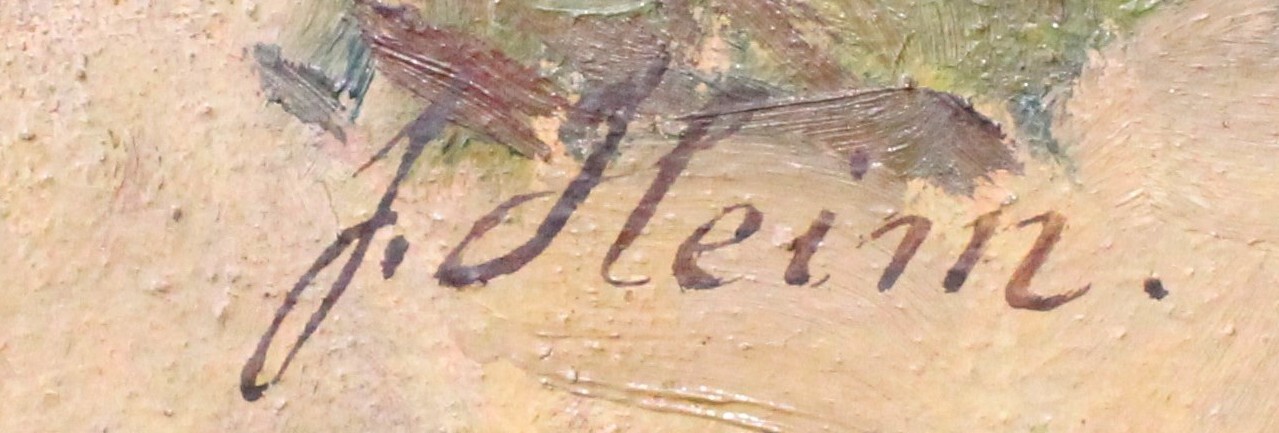
Signature of: jaroslav heim